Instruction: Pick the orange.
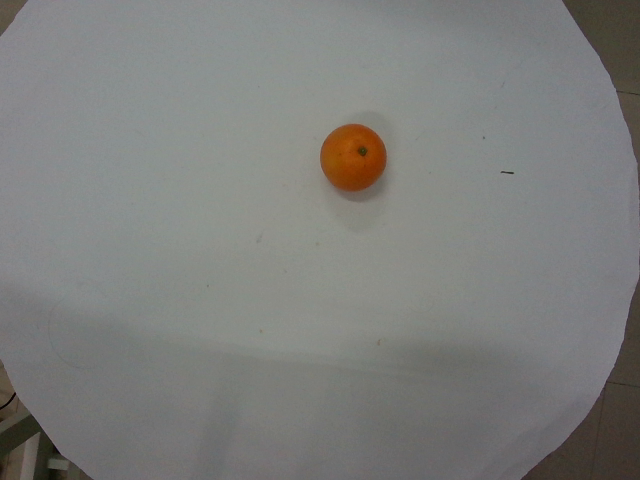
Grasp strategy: vertical